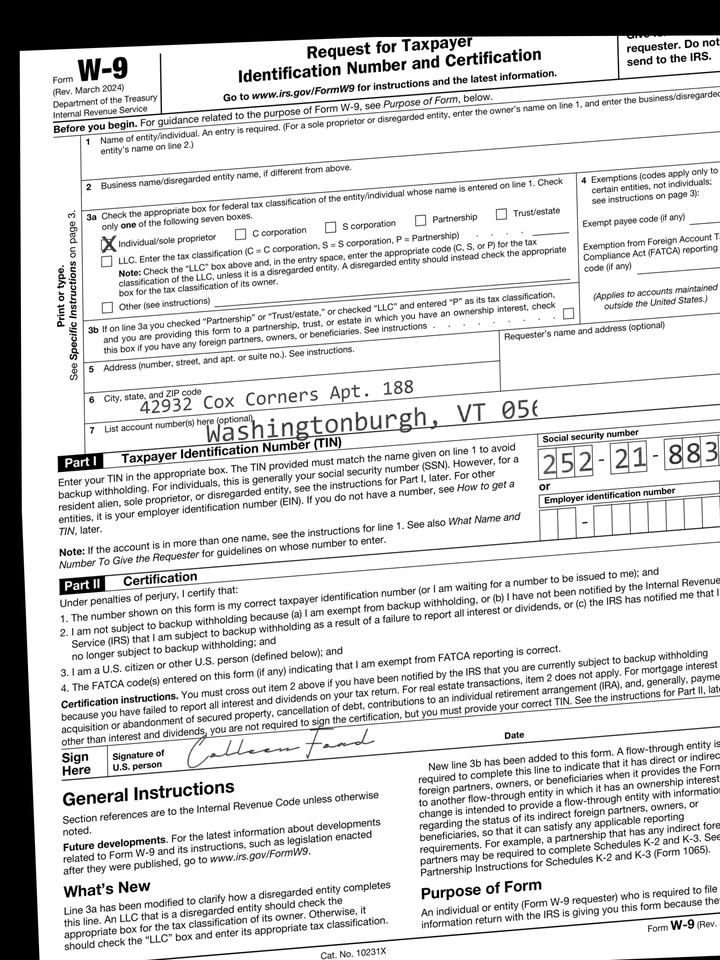
adr1: 42932 Cox Corners Apt. 188
adr2: Washingtonburgh, VT 05648
cbx: yes
ssn: 252218839